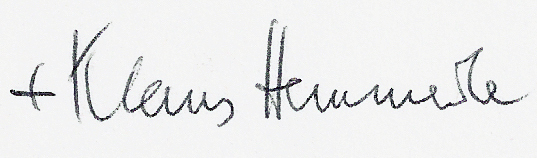
Signature of: klaus hemmerle